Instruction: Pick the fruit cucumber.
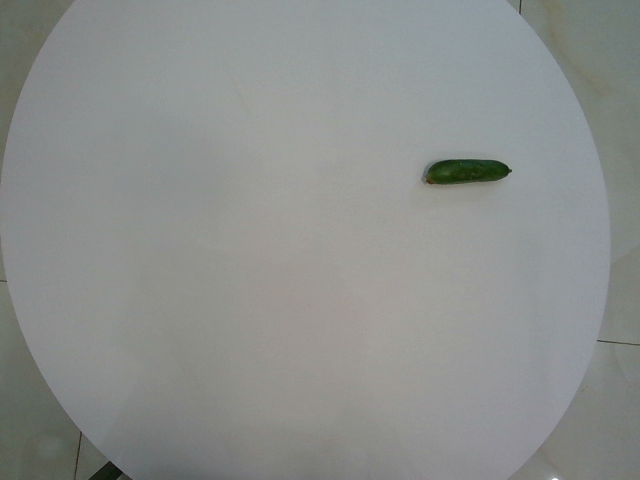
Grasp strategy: vertical